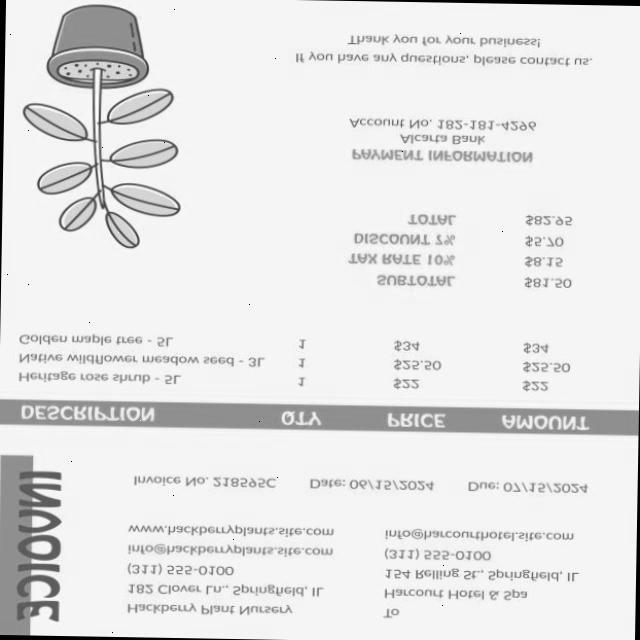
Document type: Invoice